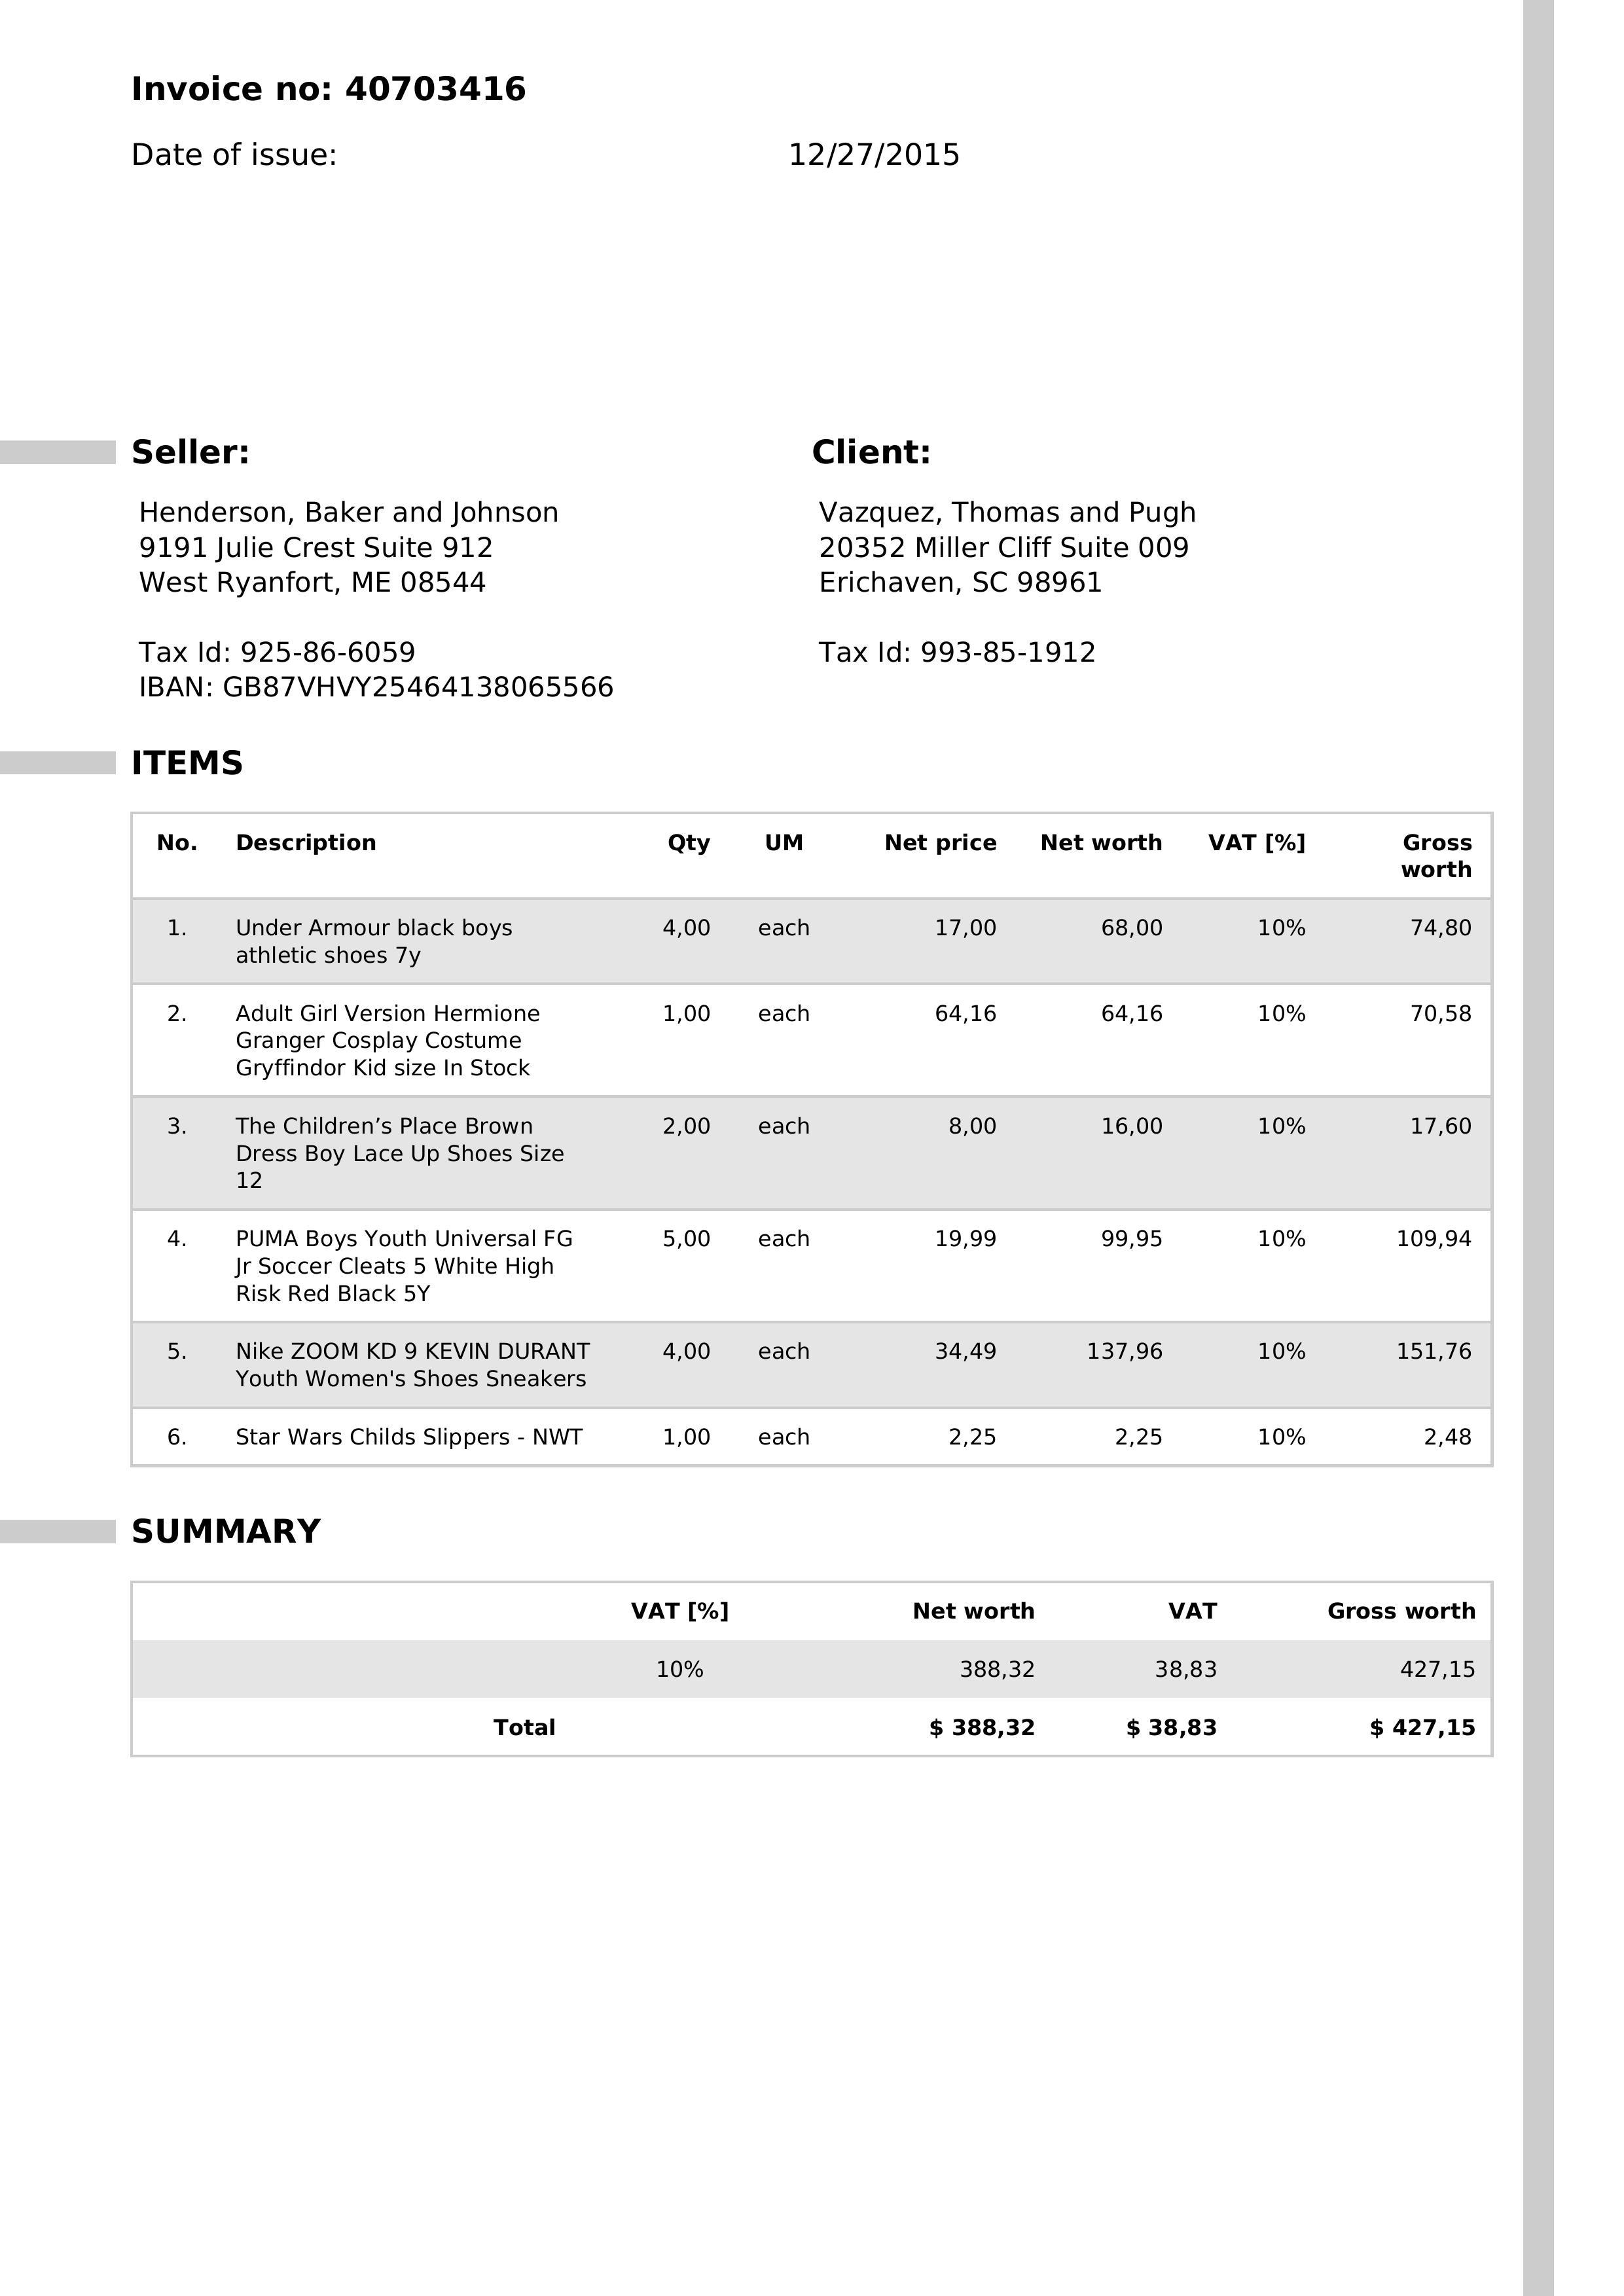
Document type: Invoice